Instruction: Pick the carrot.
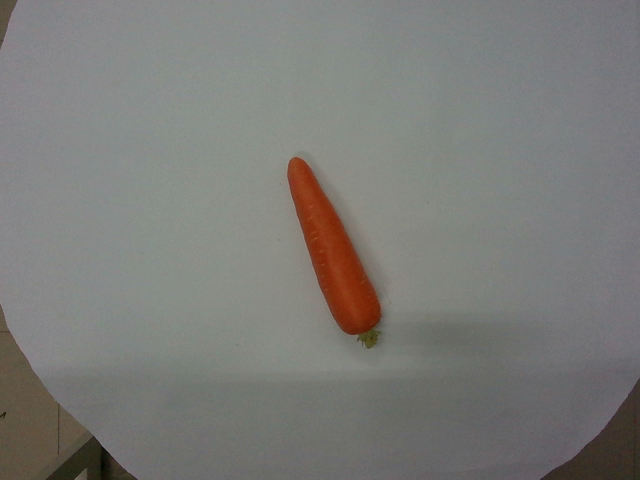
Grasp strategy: vertical